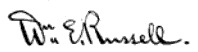
Signature of: william russell